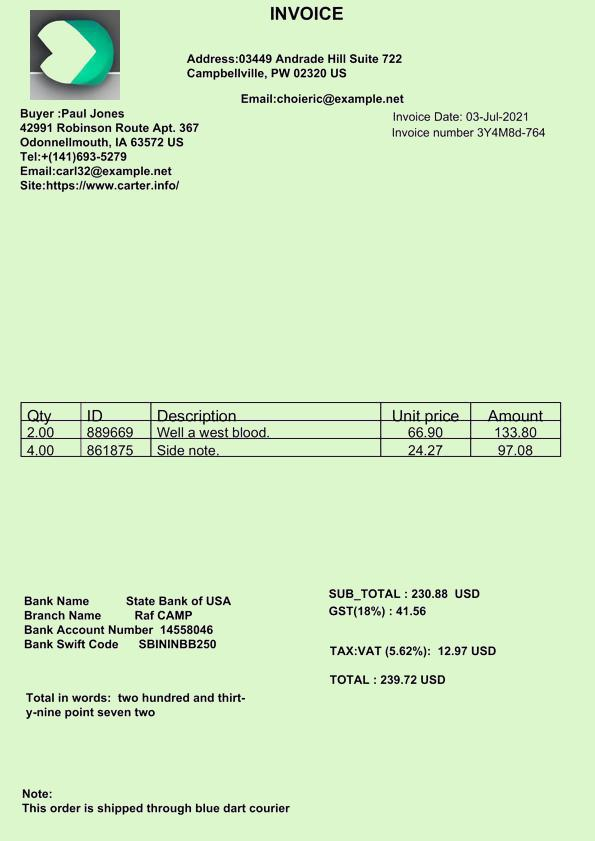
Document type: Invoice